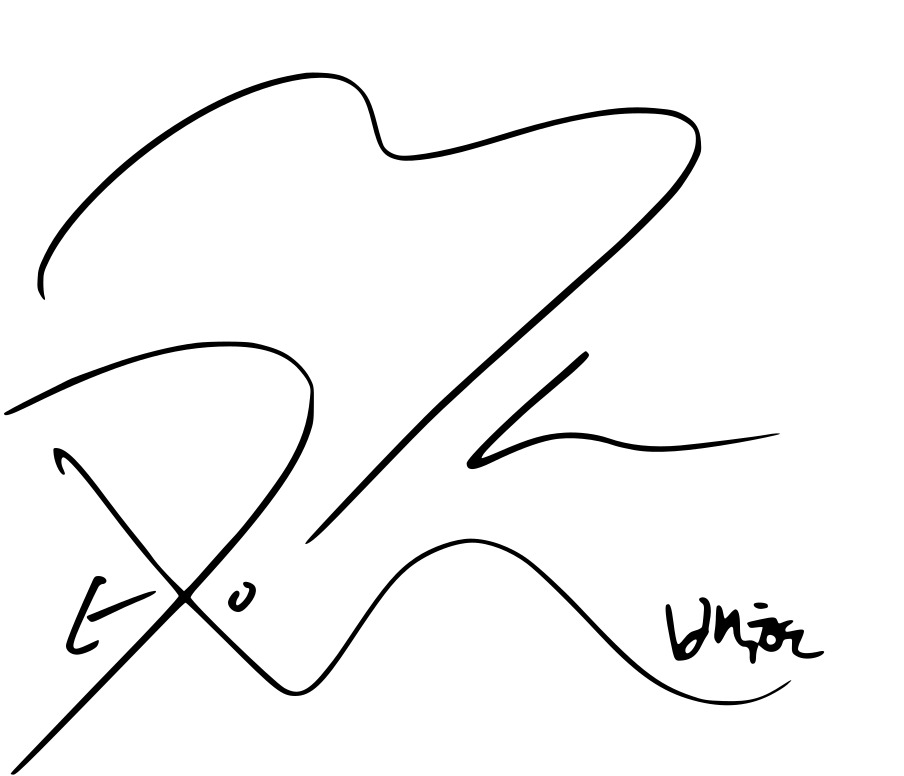
Signature of: byun baek hyun